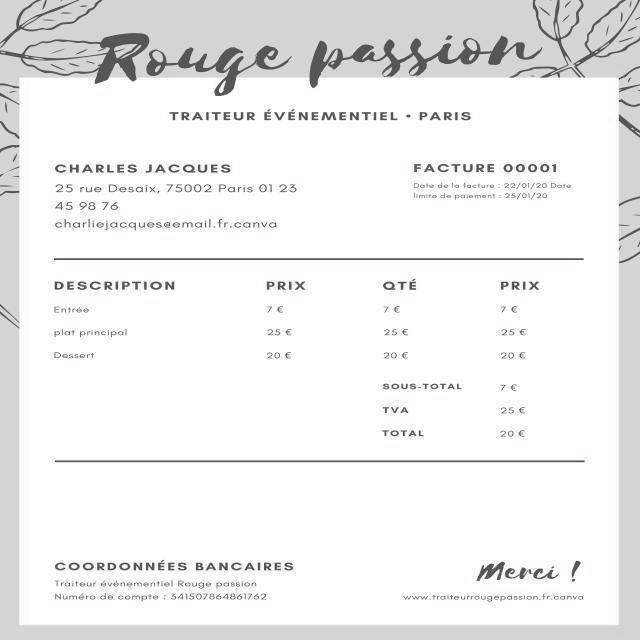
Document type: Invoice